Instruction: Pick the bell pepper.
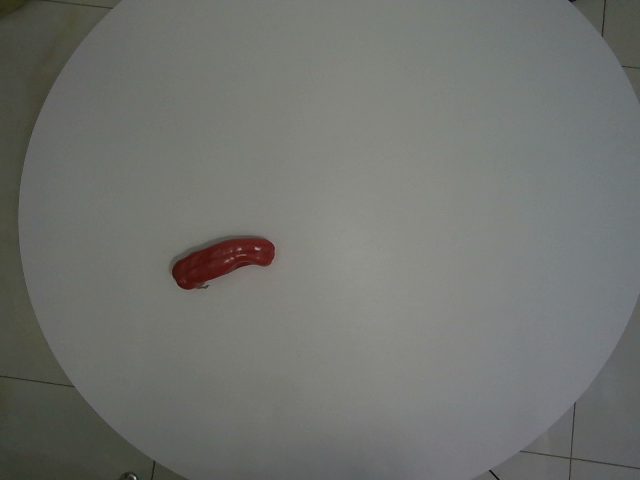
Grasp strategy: vertical